Patient: Male, age 67
A 67-year-old man was referred to our department after his local doctor detected a 15-mm nodular shadow in the upper lobe of his right lung. The nodule had remained unchanged for 10 months (Fig. 1A and B). The patient's temperature was 36.5  C, his heart rate was 78 beats per minute, and percutaneous arterial oxygen saturation was 98% in room air. Symptoms such as cough, sputum, shortness of breath, and weight loss were not observed. His medical history included hypertension, chronic obstructive pulmonary disease, dyslipidemia, and internal carotid artery stenosis, and he had a history of smoking 20 cigarettes a day for 43 years. His family history was unremarkable. He had no history of pet ownership, overseas travel, or excessive exposure to dust. Laboratory results on admission included a white cell count of 6610/mm3 (reference range 3300-8600/mm3) with white blood cell differentiation ratios of 72.5% neutrophils (reference range 35%-73.0%), 18.3% lymphocytes (reference range 20.0%-52%), 4.2% eosinophils (reference range 0.0%-11.0%), 0.4% basophils (reference range 0.0%-2.0%), 4.6% monocytes (reference range 0.0%-13.0%), and hemoglobin 14.3 g/dL (reference range 13.5-17.0 g/dL), platelet count 192,000/mm3 (reference range 150,000-350,000/mm3), C-reactive protein 0.03 mg/dL (reference range 0.0-0.3 mg/dL), carcinoembryonic antigen 4.26 ng/mL (reference range 0.0-5.00 ng/mL), and cytokeratin-19 fragments 3.3 ng/mL (reference range 0.0-2.8 ng/mL). An interferon-gamma (IFNgamma)-releasing assay (IGRA) (QuantiFERON-TB GoldR) was positive at 0.49 IU/mL. Tests for cryptococcus antigen and HIV antibodies were negative. Chest computed tomography (CT) revealed a 15-mm nodular shadow with slightly irregular margins in the upper lobe of the right lung (Fig. 1). Only normal bacterial flora were detected via sputum culture, and Mycobacterium smear, tuberculosis (Tb)-polymerase chain reaction (PCR), and MAC-PCR were negative, as was acid-fast bacilli culture. Ultrasound-guided bronchoscopy confirmed the locations of the lesions, then transbronchial biopsy, bronchial brushing, and bronchial lavage were performed. Histological investigations did not reveal any indications of malignancy or granuloma, and the cytological results of bronchial washing and brushing were negative for malignancy. Bronchial lavage culture only yielded normal bacterial flora, and a Mycobacterium smear was negative in the culture test as were Tb-PCR, MAC-PCR, and acid-fast bacilli culture tests. Based on these results no definitive diagnosis was reached with regard to the nodular shadow in the upper lobe of the right lung, and therefore the patient was instructed to comply with careful monitoring on an outpatient basis.
The patient was monitored as an outpatient for 18 months, during which time no changes in the size or characteristics of the nodular shadow in the right upper lobe of the lung were observed (Fig. 2A). A small 5-mm node appeared as a new lesion in the left lung apex, however, and it gradually increased to 10 mm over the course of 10 months (Fig. 2B). Enlargement of the right axillary lymph node was also observed. No enhancement effect was detected via contrast CT (Fig. 2C). Accumulation was detected in the left lung apex and right axillary lymph node via positron emission tomography-CT (Fig. 2D), but no accumulation was depicted in the right lung nodule. The patient had no fever, cough, or sputum which could suggest disseminated MAC, and the right axillary lymph node was not painful, therefore blood culture tests for acid-fast bacteria were not performed. QuantiFERON-TB GoldR was slightly elevated at 0.93 IU/mL, and anti-MAC antibodies were positive at 1.51 U/mL (reference range 0.0-0.69 U/mL). Angiotensin-converting enzyme level was 1.9 U/L (reference range 8.3-21.4 U/L) and soluble interleukin-2 receptor level was 478 U/mL (reference range 122-496 U/mL). Combined with the fact that no bilateral hilar lymphadenopathy or skin, ocular, or cardiovascular complications were observed, it was surmised that sarcoidosis was unlikely to be the cause of the lung nodule and enlargement of the right axillary lymph nodes.
The new lesion, which was depicted as a small nodular shadow in the left lung apex, was in contact with the proximal subclavian artery, and performing a surgical lung biopsy to achieve a definitive diagnosis would have been difficult. Hence, a biopsy was obtained from the right axillary lymph node under local anesthesia for diagnostic purposes. Large numbers of epithelioid granulomas and multinucleated giant cells were detected in the biopsy tissue (Fig. 3). M. intracellulare was identified via mycobacterium culture of the biopsy needle aspirate fluid from the right axillary lymph node, therefore lymphadenitis caused by M. intracellulare was diagnosed. Multidrug antimicrobial therapy including clarithromycin was considered, but at the patient's request, his condition was monitored on an outpatient basis instead. Interestingly the nodule in the left upper lobe gradually shrunk over the course of one year, as did the right axillary lymph nodes (Fig. 4A and B). The nodule had almost disappeared after 18 months (Fig. 4C). Anti-MAC antibody was not increased after the left lung apex lesion had disappeared compared to the level recorded when right lymphangitis had appeared (1.45 U/mL vs. 1.51 U/mL; range 0.0-0.69 U/mL). No relapse was observed throughout the 18 months following the biopsy. During the subsequent follow-up period the lesion in the right upper lobe did not exhibit any changes in size or other characteristics (Fig. 1).
Keywords: axillary lymphadenitis, mycobacterium avium complex infection, mycobacterium intracellulare
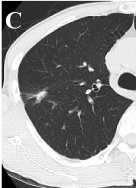
Image caption: Chest computed tomography of the nodule in the upper lobe of the right lung. No change was observed during the course of observation. A. The nodule when it was first detected.